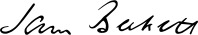
Signature of: samuel beckett